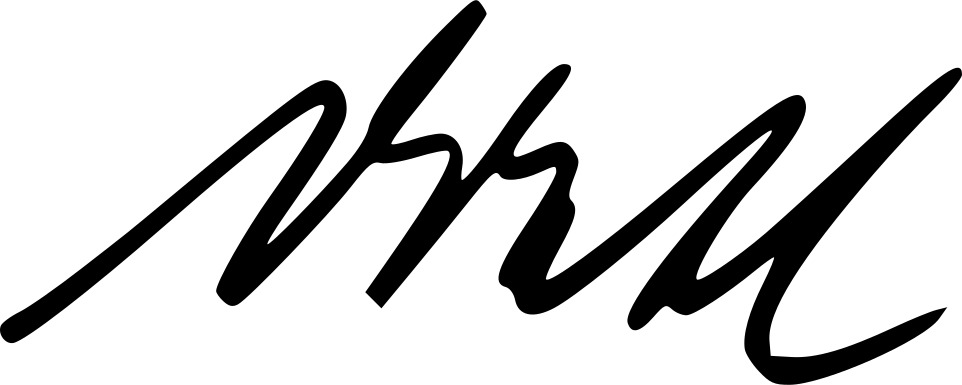
Signature of: eduard dietl